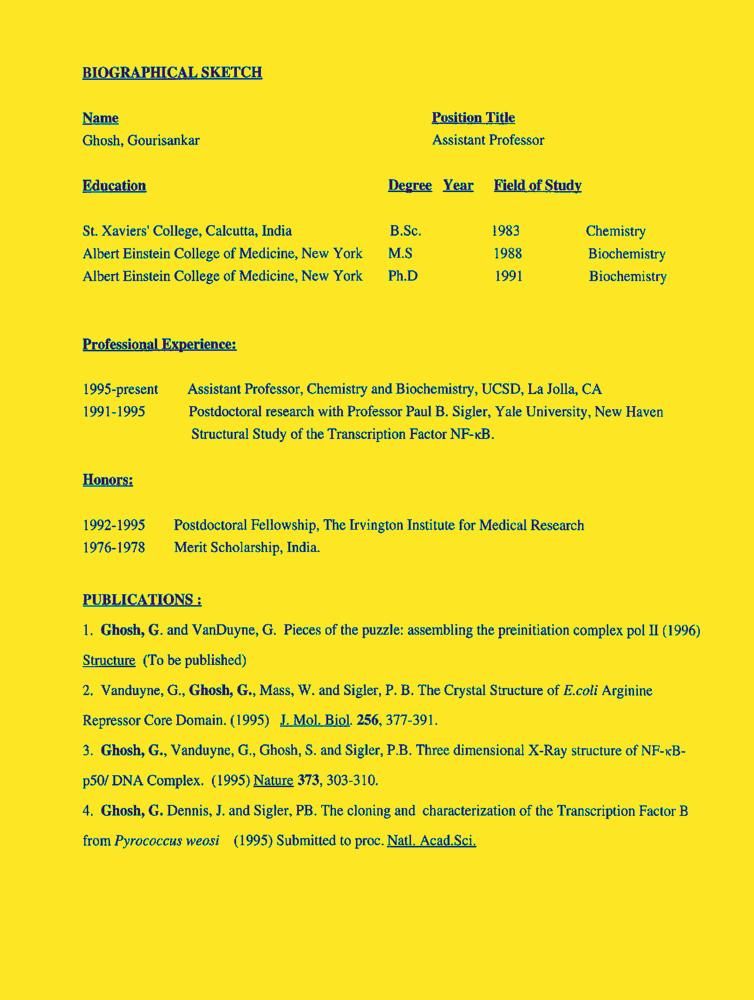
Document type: Resume-Doc